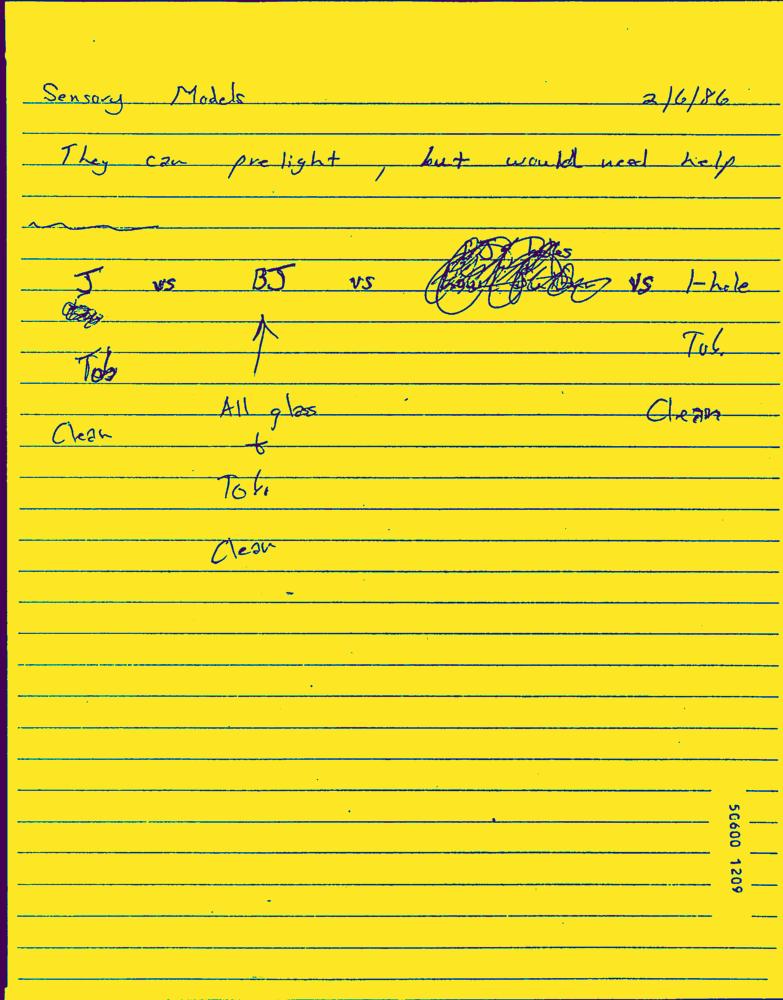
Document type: Hand-Written